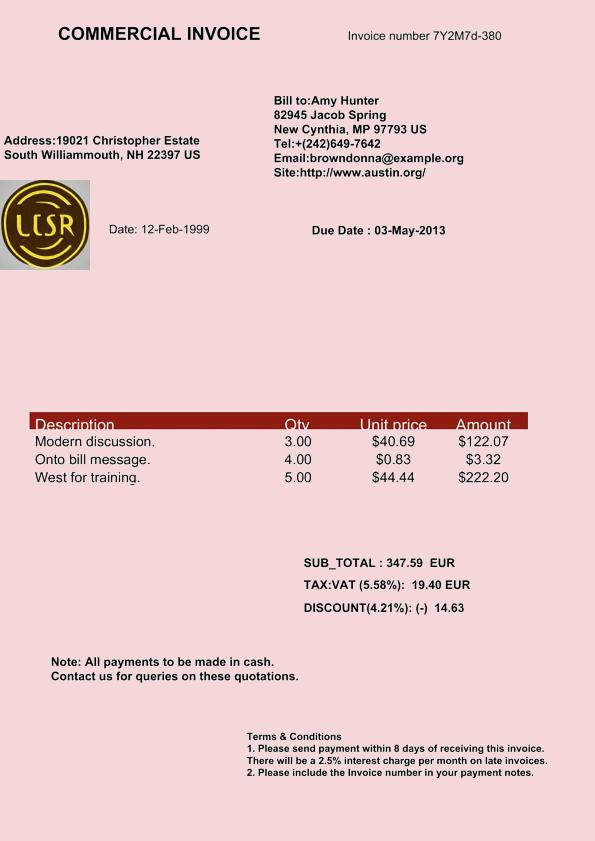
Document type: Invoice